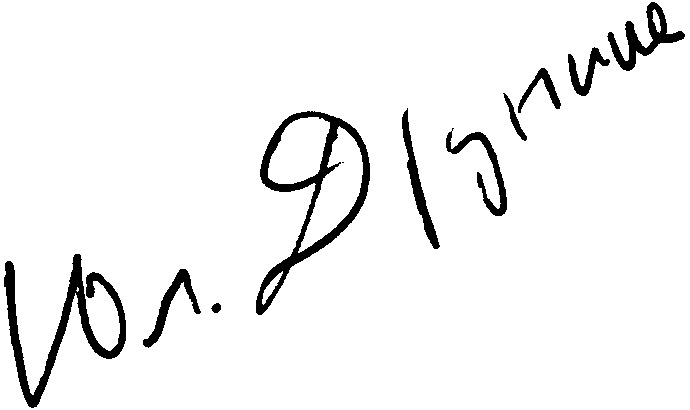
Signature of: yulia drunina